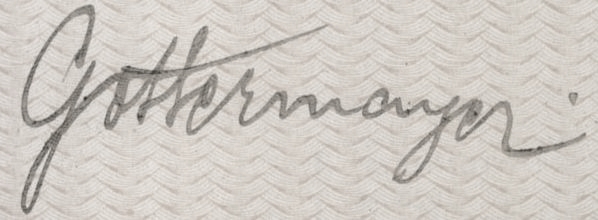
Signature of: nándor gottermayer